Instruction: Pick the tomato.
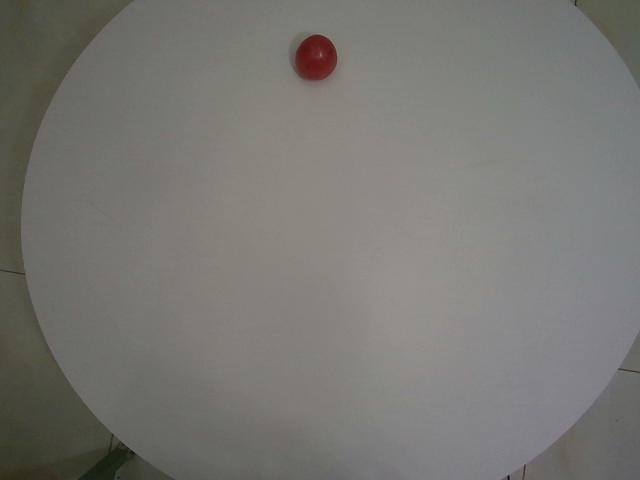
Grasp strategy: vertical